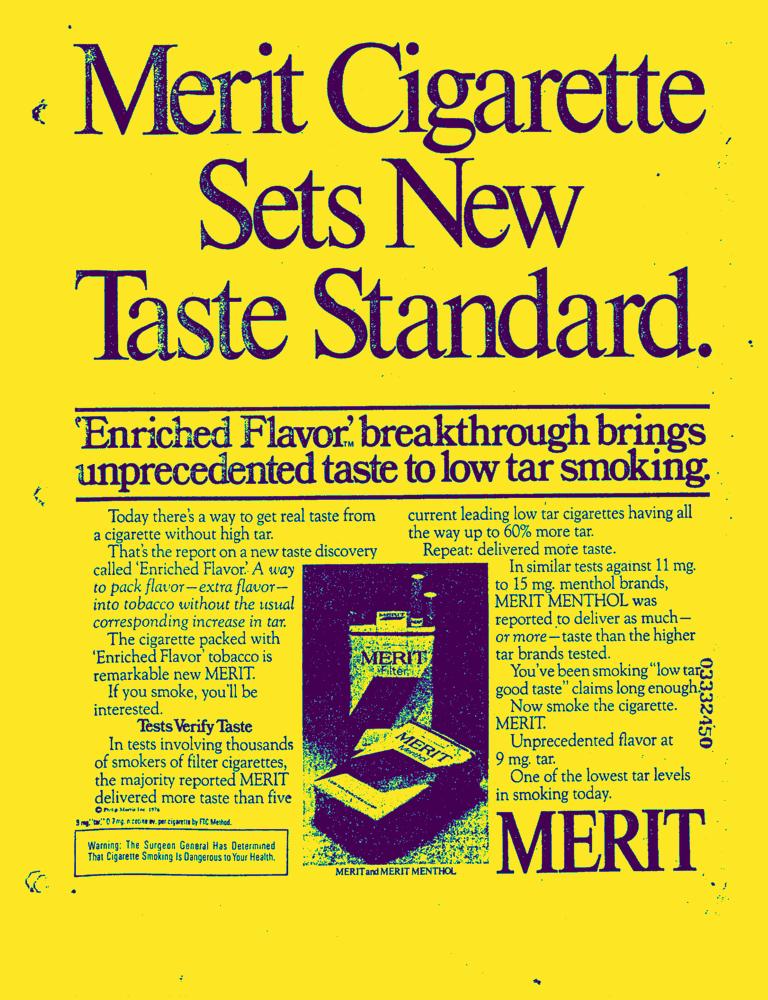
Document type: AD